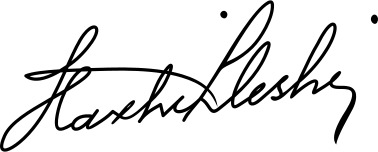
Signature of: haxhi lleshi